Question: Explain the disease:
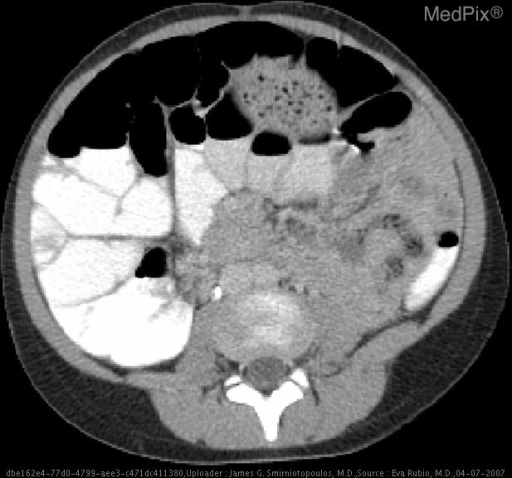
Answer: The disease is discussed as: Watch the video - http://www.youtube.com/watch?v=4aQJ9LYCtHY

A bezoar is mass of impacted matter trapped in the stomach.  There are many types of gastric bezoars.  The most common is composed of fibrous plant matter.  These are called phytobezoars, and are usually assymptomatic.  Trichobezoars are composed of hair, and are less common, but can be larger.  Bezoars are generally asymptomatic, but occasionally may produce gastric outlet obstruction, or in the case of trichobezoars can be abrasive, causing mucosal ulcerations.  Bezoars of all types can produce early satiety.  Patients who have had gastric surgery or delayed gastric emptying are at increased risk of developing all types of bezoars.

West WM, Duncan ND. CT appearances of the Rapunzel syndrome: an unusual form of bezoar and gastrointestinal obstruction. Pediatr Radiol. 1998 May;28(5):315-6. PMID: 9569269

Hoover K, Piotrowski J, St Pierre K, Katz A, Goldstein AM. Simultaneous gastric and small intestinal trichobezoars--a hairy problem. J Pediatr Surg. 2006 Aug;41(8):1495-7. PMID: 16863865

Quraishi AH, Kamath BS. Rapunzel syndrome.
Gastrointest Endosc. 2005 Oct;62(4):611. PMID: 16185980

Rapunzel Syndrome - Rapunzel's syndrome: gastric bezoars and endoscopic management.
Gastrointest Endosc Clin N Am. 2006 PMID:16546027

Rapunzel syndrome with a long tail.
Indian J Pediatr. 2001 PMID:11669043

The Rapunzel syndrome: a case report and review of the literature. Eur J Pediatr Surg. 1993 PMID:8353119

Giant gastric trichobezoar.Int J Clin Pract. 2002 PMID:12137451
http://www.ncbi.nlm.nih.gov/entrez/query.fcgi?cmd=Search&db=PubMed&term=bezoar+rapunzel+syndrome&tool=QuerySuggestion
http://www.blackwell-synergy.com/doi/pdf/10.1111/j.1651-2227.2007.00012.x
http://ajp.psychiatryonline.org/cgi/content/full/162/2/242